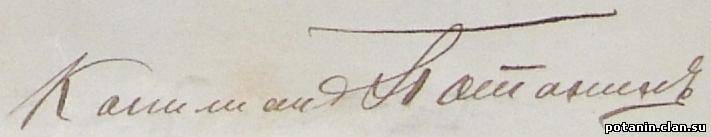
Signature of: q4374581